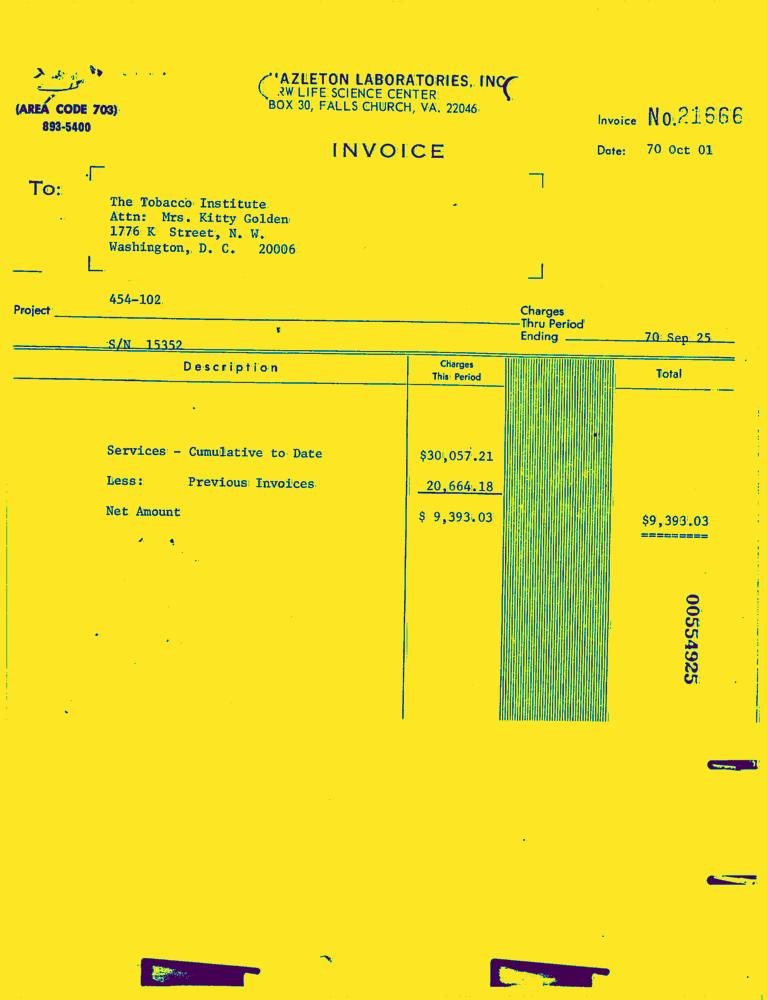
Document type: Invoice-Doc